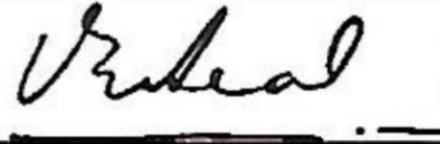
Signature of: pedro eduardo real